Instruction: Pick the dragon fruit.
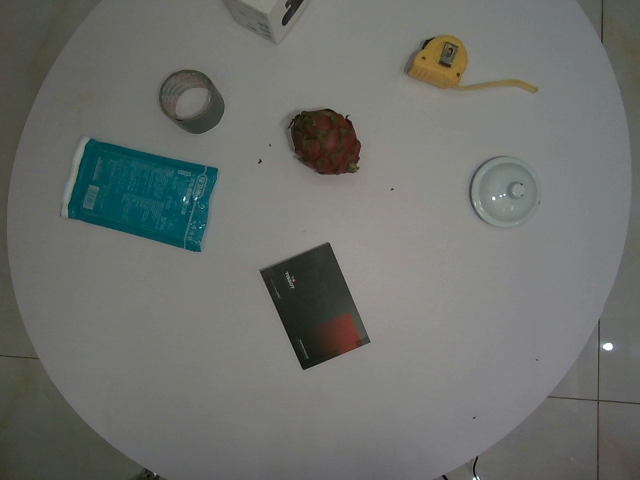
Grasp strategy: vertical